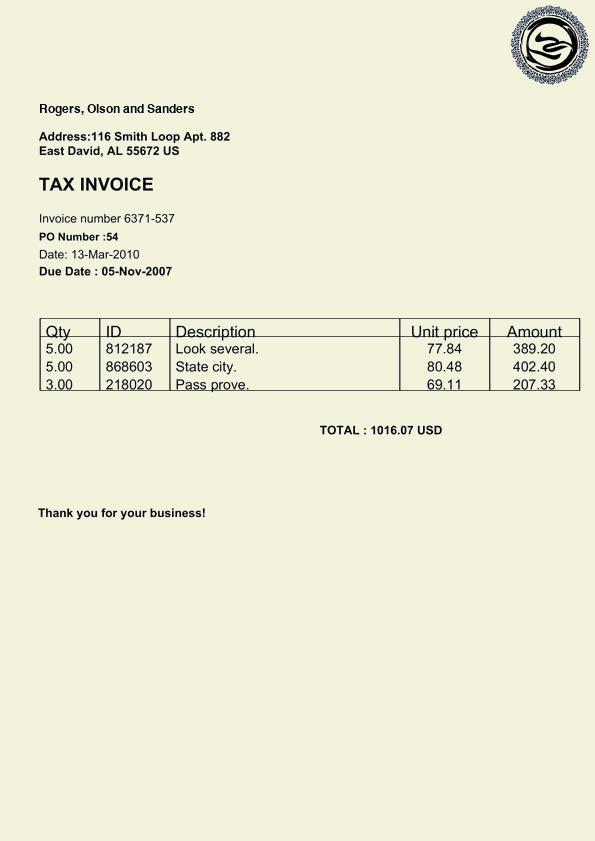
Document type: Invoice